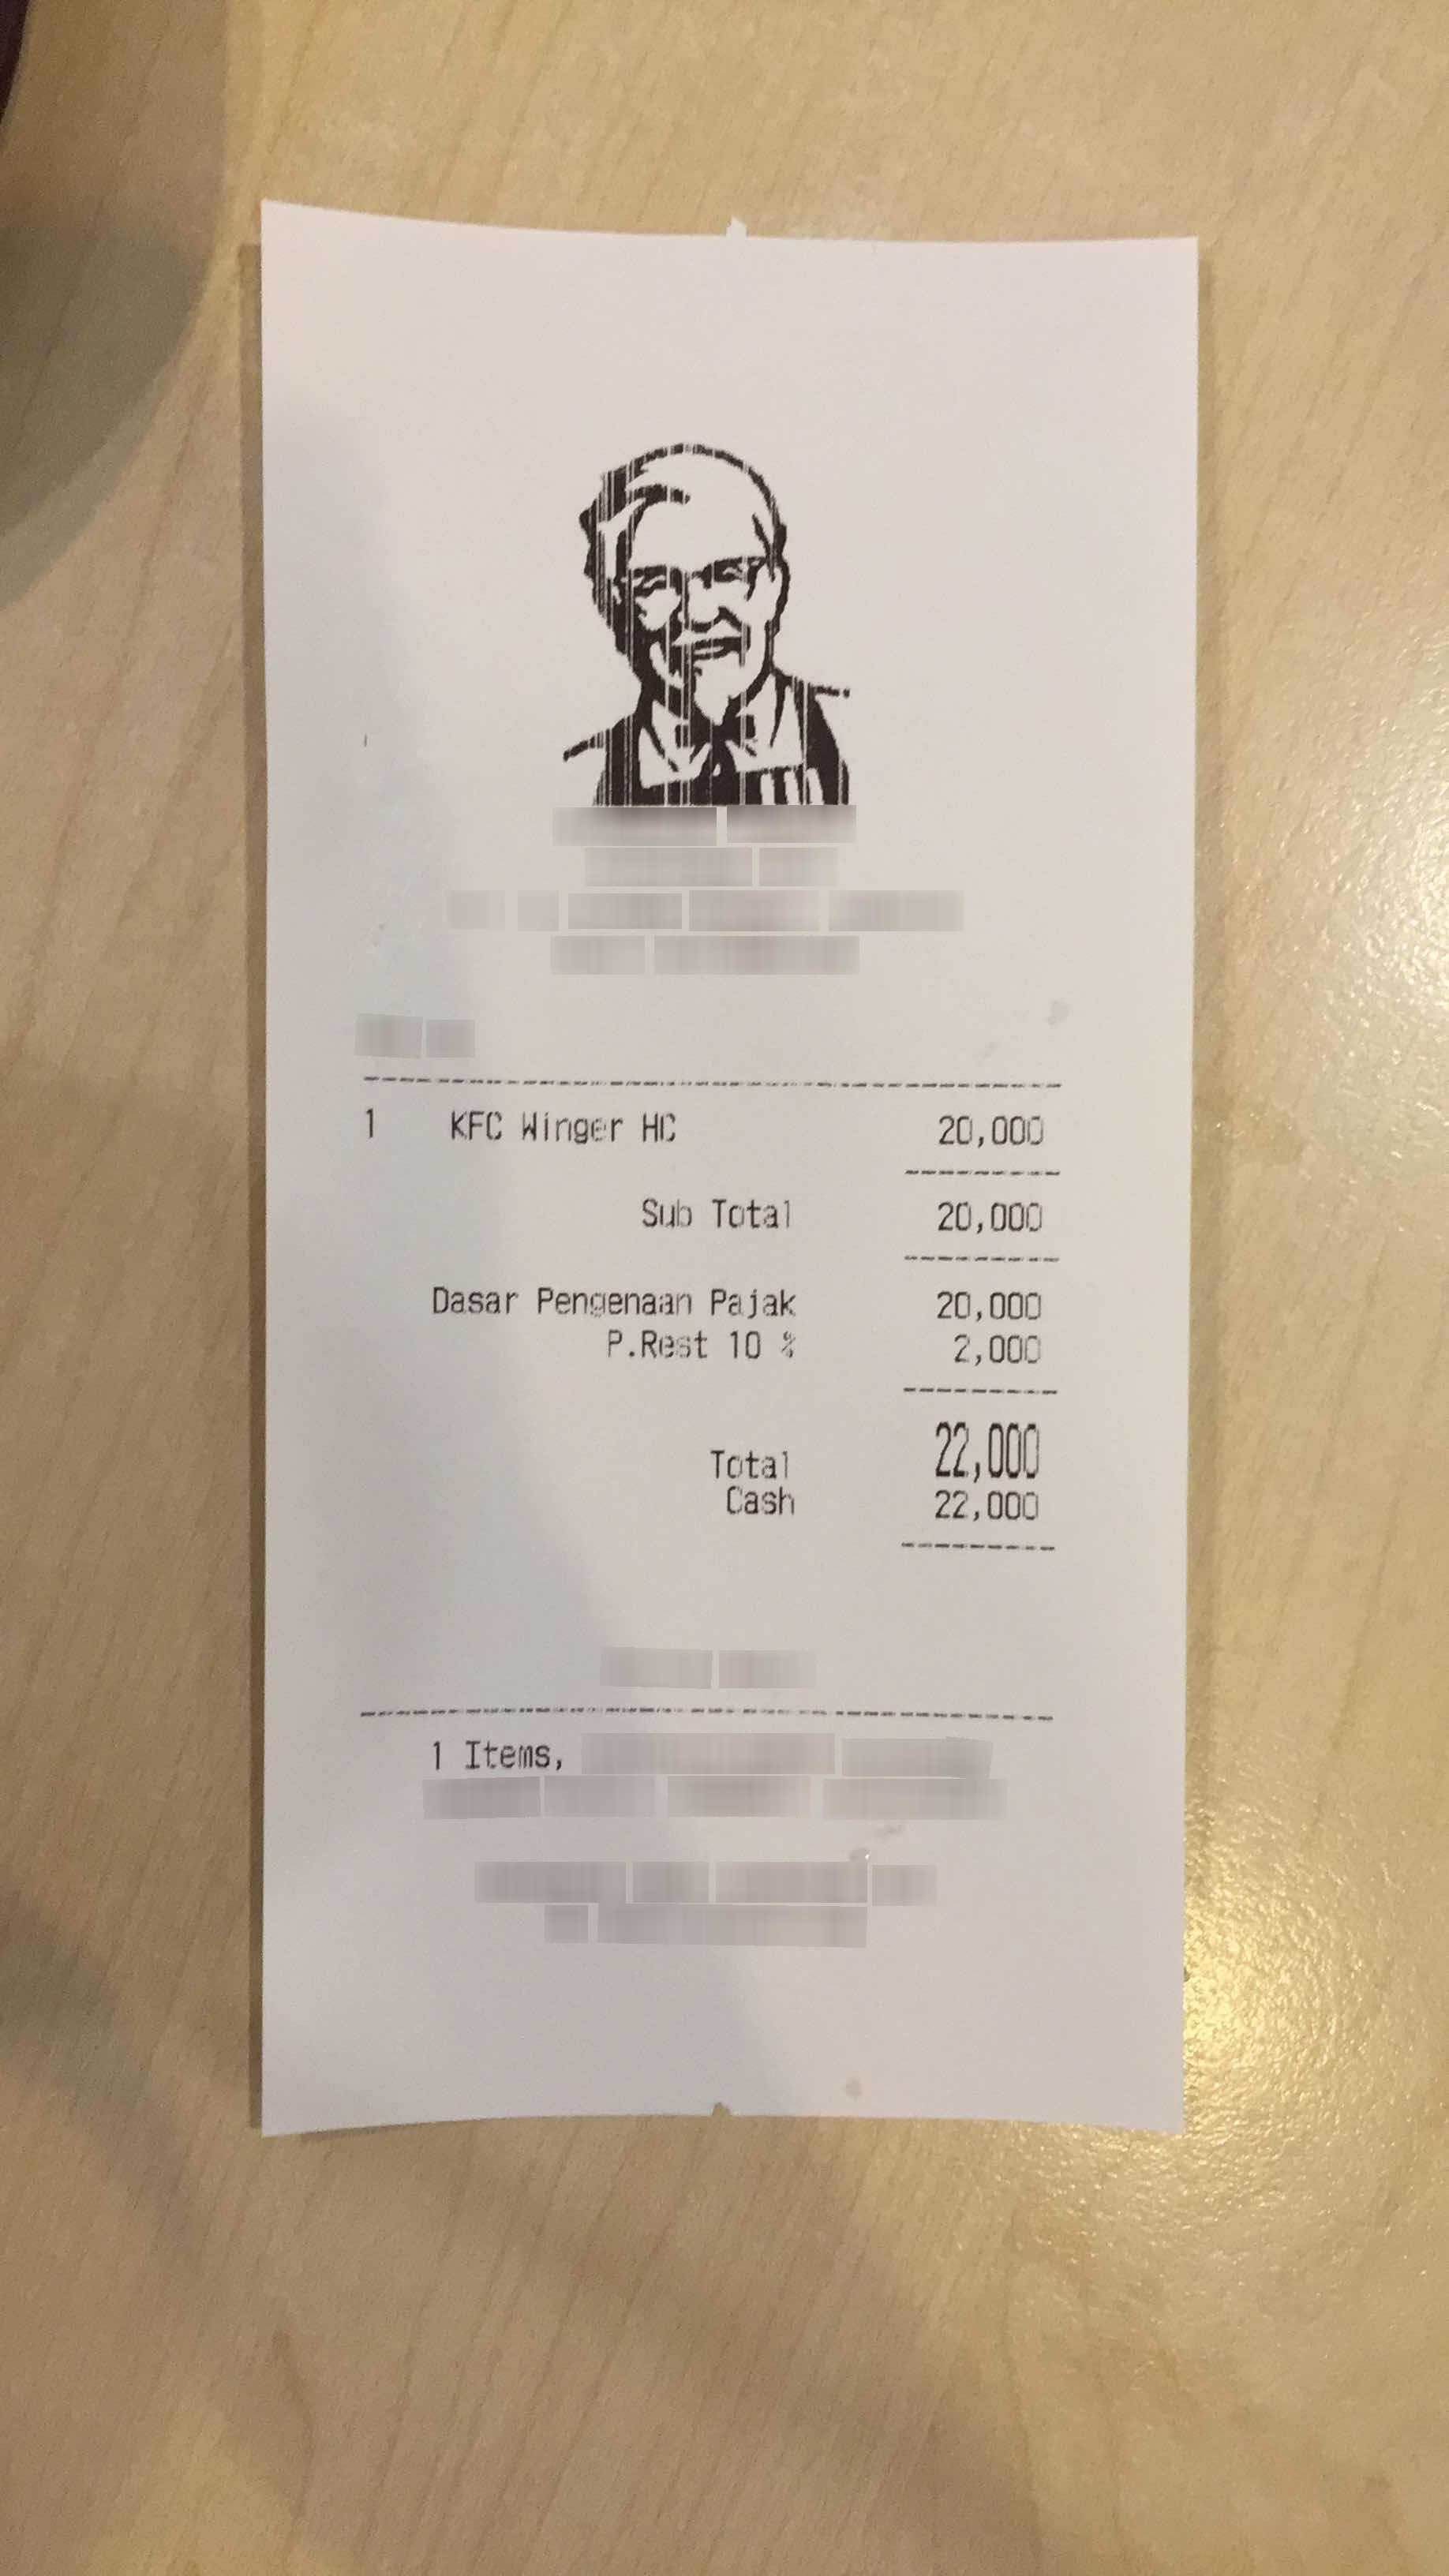
Number of items: 3
Subtotal: 20,000 20,000
Tax: 2,000
Total: 22,000
OCR text regions:
text: Dasar
text: Pengenaan
text: Pajak
text: 20,000
text: 1
text: KFC
text: Winger
text: HC
text: 20,000
text: Sub
text: Total
text: 20,000
text: P.Rest
text: 10
text: %
text: 2,000
text: Total
text: 22,000
text: Cash
text: 22,000
text: 1
text: Items,